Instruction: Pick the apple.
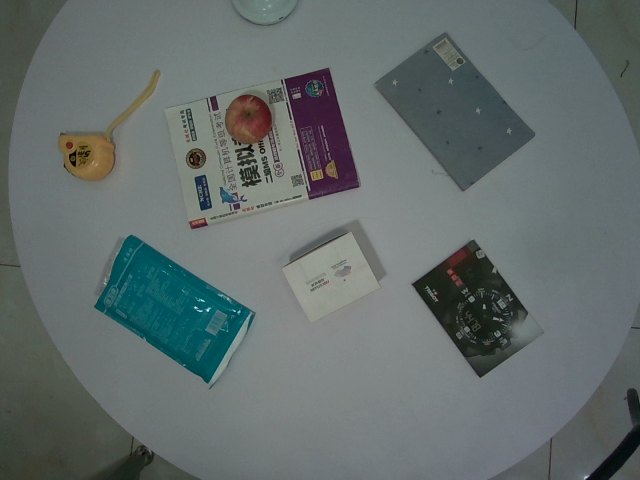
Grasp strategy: vertical